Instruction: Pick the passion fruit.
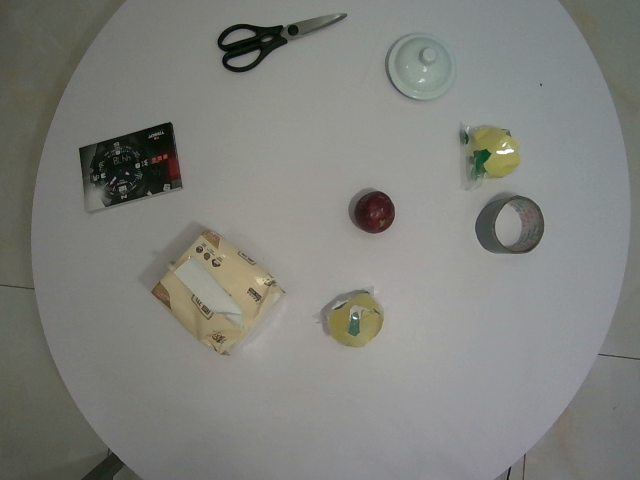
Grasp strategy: vertical